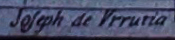
Signature of: josé de urrutia